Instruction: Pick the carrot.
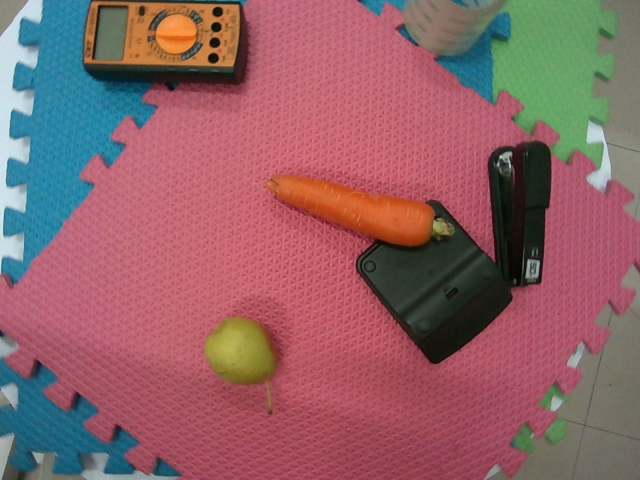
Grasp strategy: vertical